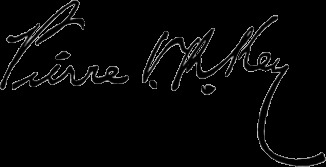
Signature of: pierre v r key